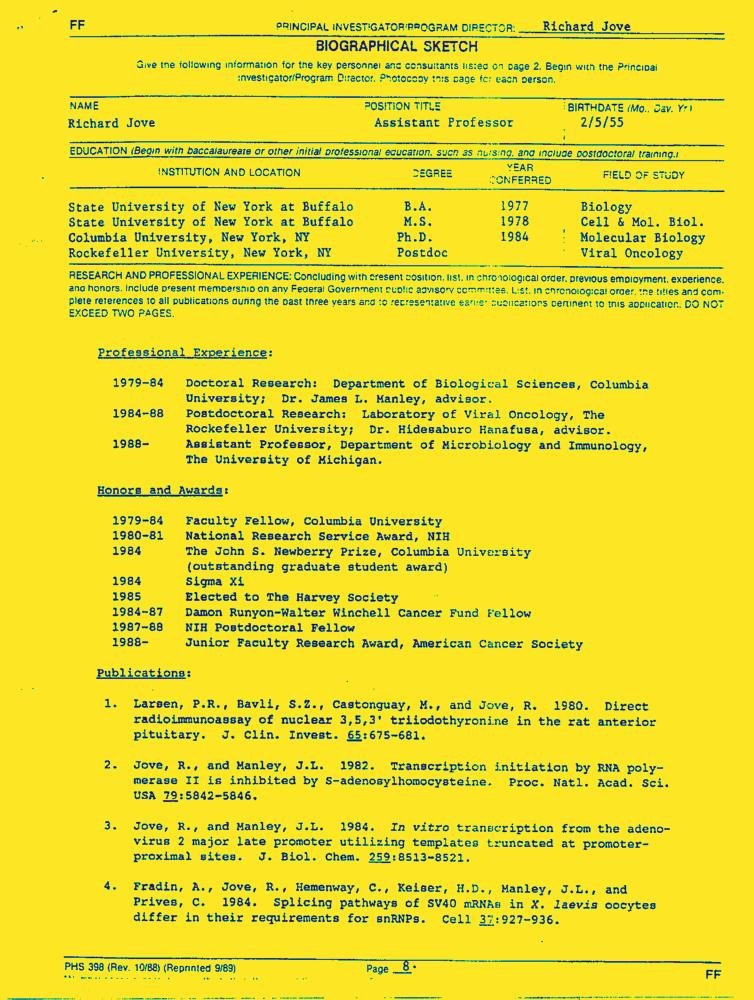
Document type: Resume-Doc